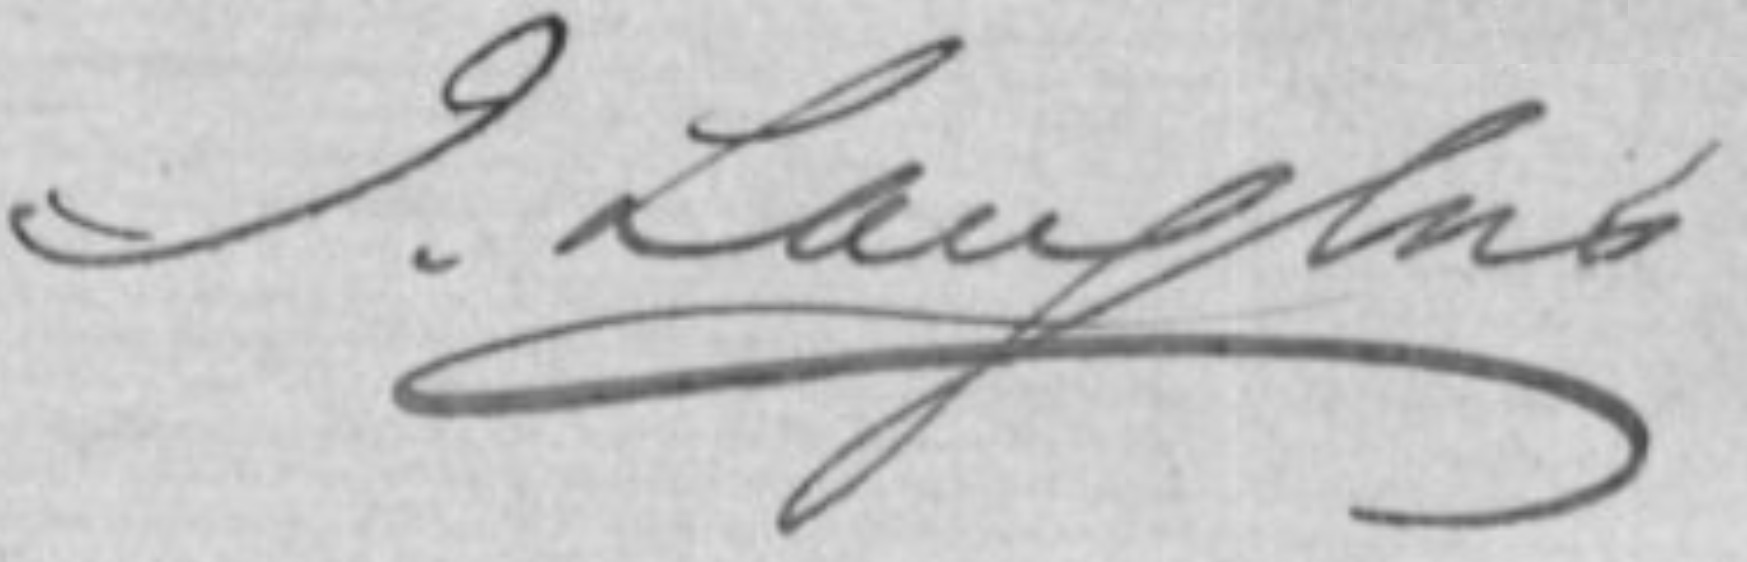
Signature of: jean langlois